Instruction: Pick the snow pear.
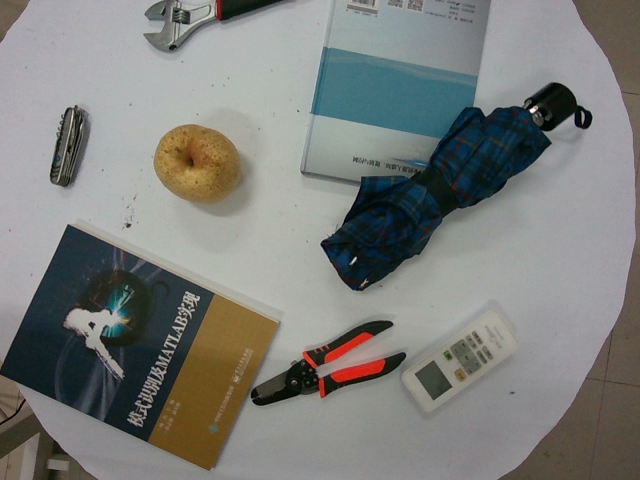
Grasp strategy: vertical